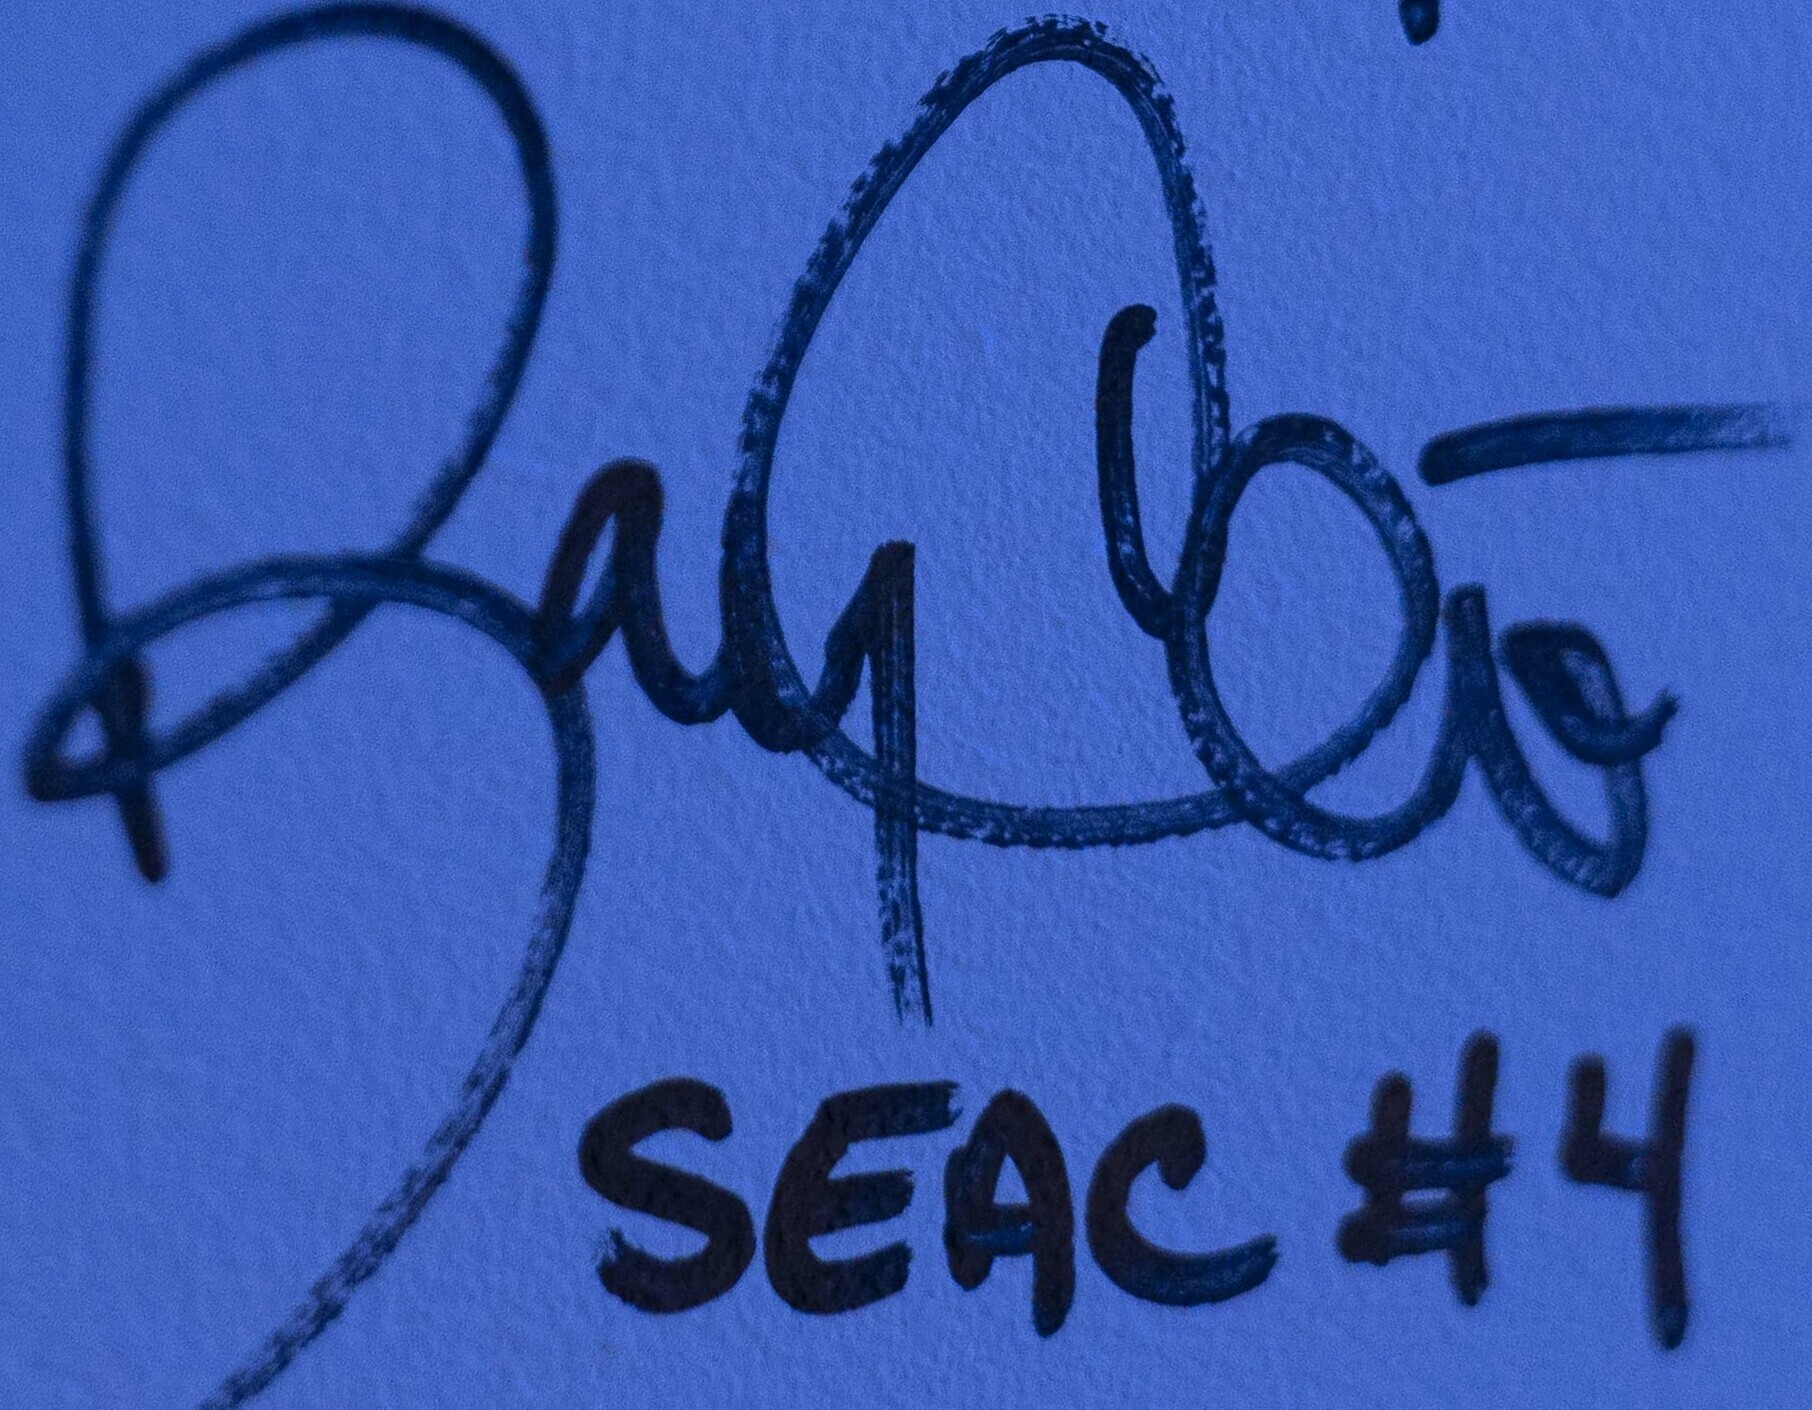
Signature of: ramón colón lópez